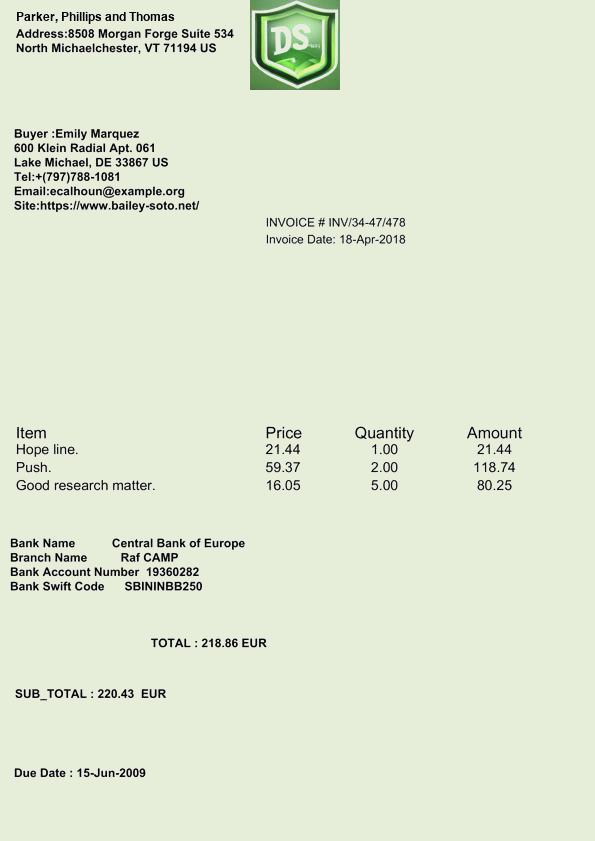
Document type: Invoice